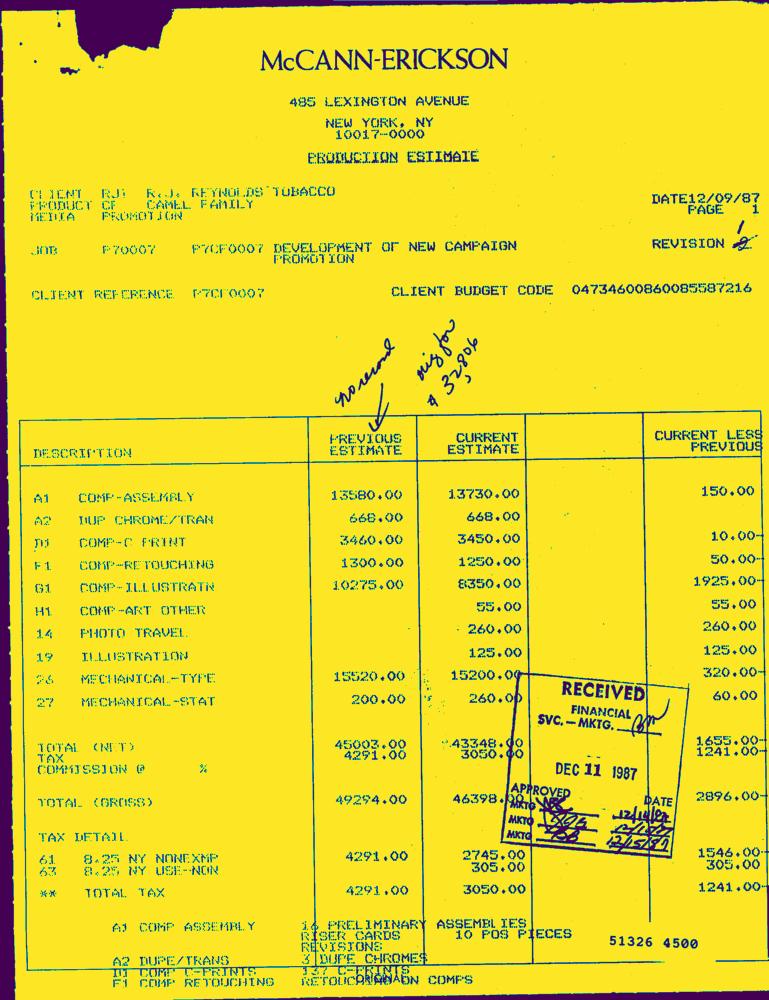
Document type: Invoice-Doc